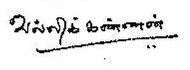
Signature of: vallikannan